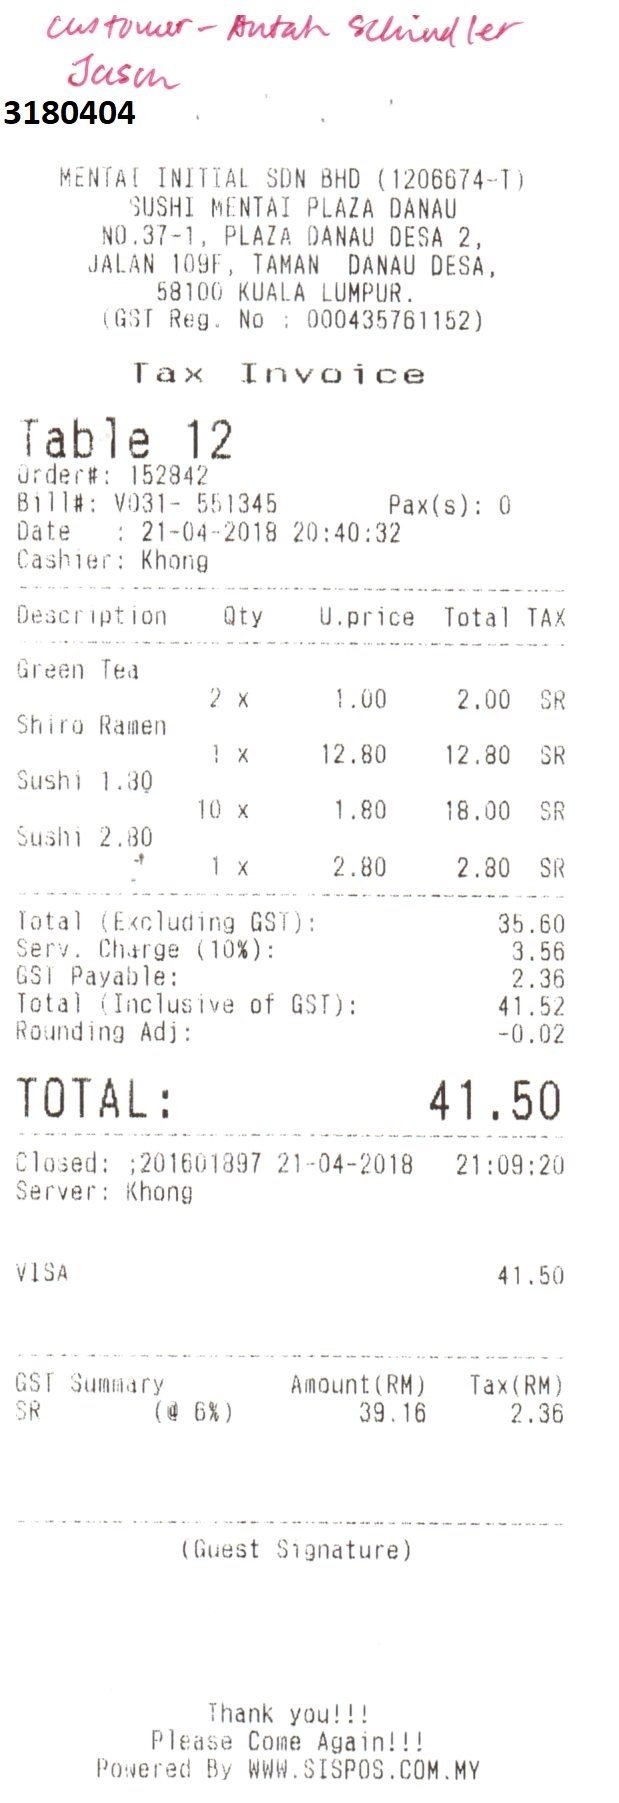
3180404
MENTAI INITIAL SDN BHD (1206674-T)
SUSHI MENTAI PLAZA DANAU
NO.37-1, PLAZA DANAU DESA 2,
JALAN 109F, TAMAN DANAU DESA,
58100 KUALA LUMPUR.
(GST REG. NO : 000435761152)
TAX INVOICE
TABLE 12
ORDER#: 152842
BILL#: V031- 551345
PAX(S): 0
DATE
: 21-04-2018 20:40:32
CASHIER: KHONG
DESCRIPTION
QTY
U.PRICE
TOTAL
TAX
GREEN TEA
2 X
1.00
2.00
SR
SHIRO RAMEN
1 X
12.80
12.80
SR
SUSHI 1.30
10 X
1.80
18.00
SR
SUSHI 2.80
1 X
2.80
2.80
SR
TOTAL (EXCLUDING GST):
35.60
SERV. CHARGE (10%):
3.56
GST PAYABLE:
2.36
TOTAL (INCLUSIVE OF GST):
41.52
ROUNDING ADJ:
-0.02
TOTAL:
41.50
CLOSED: ;201601897 21-04-2018
21:09:20
SERVER: KHONG
VISA
41.50
GST SUMMARY
AMOUNT(RM)
TAX(RM)
SR
(@ 6%)
39.16
2.36
(GUEST SIGNATURE)
THANK YOU!!!
PLEASE COME AGAIN!!!
POWERED BY WWW.SISPOS.COM.MY